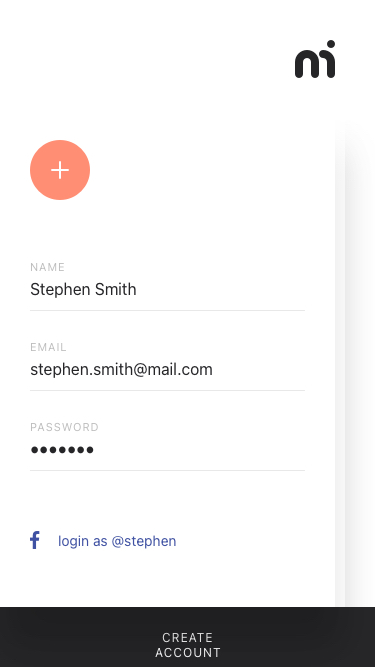
Text in this UI design:
create account
login as @stephen
Stephen Smith
stephen.smith@mail.com
●●●●●●●
Name
Email
Password